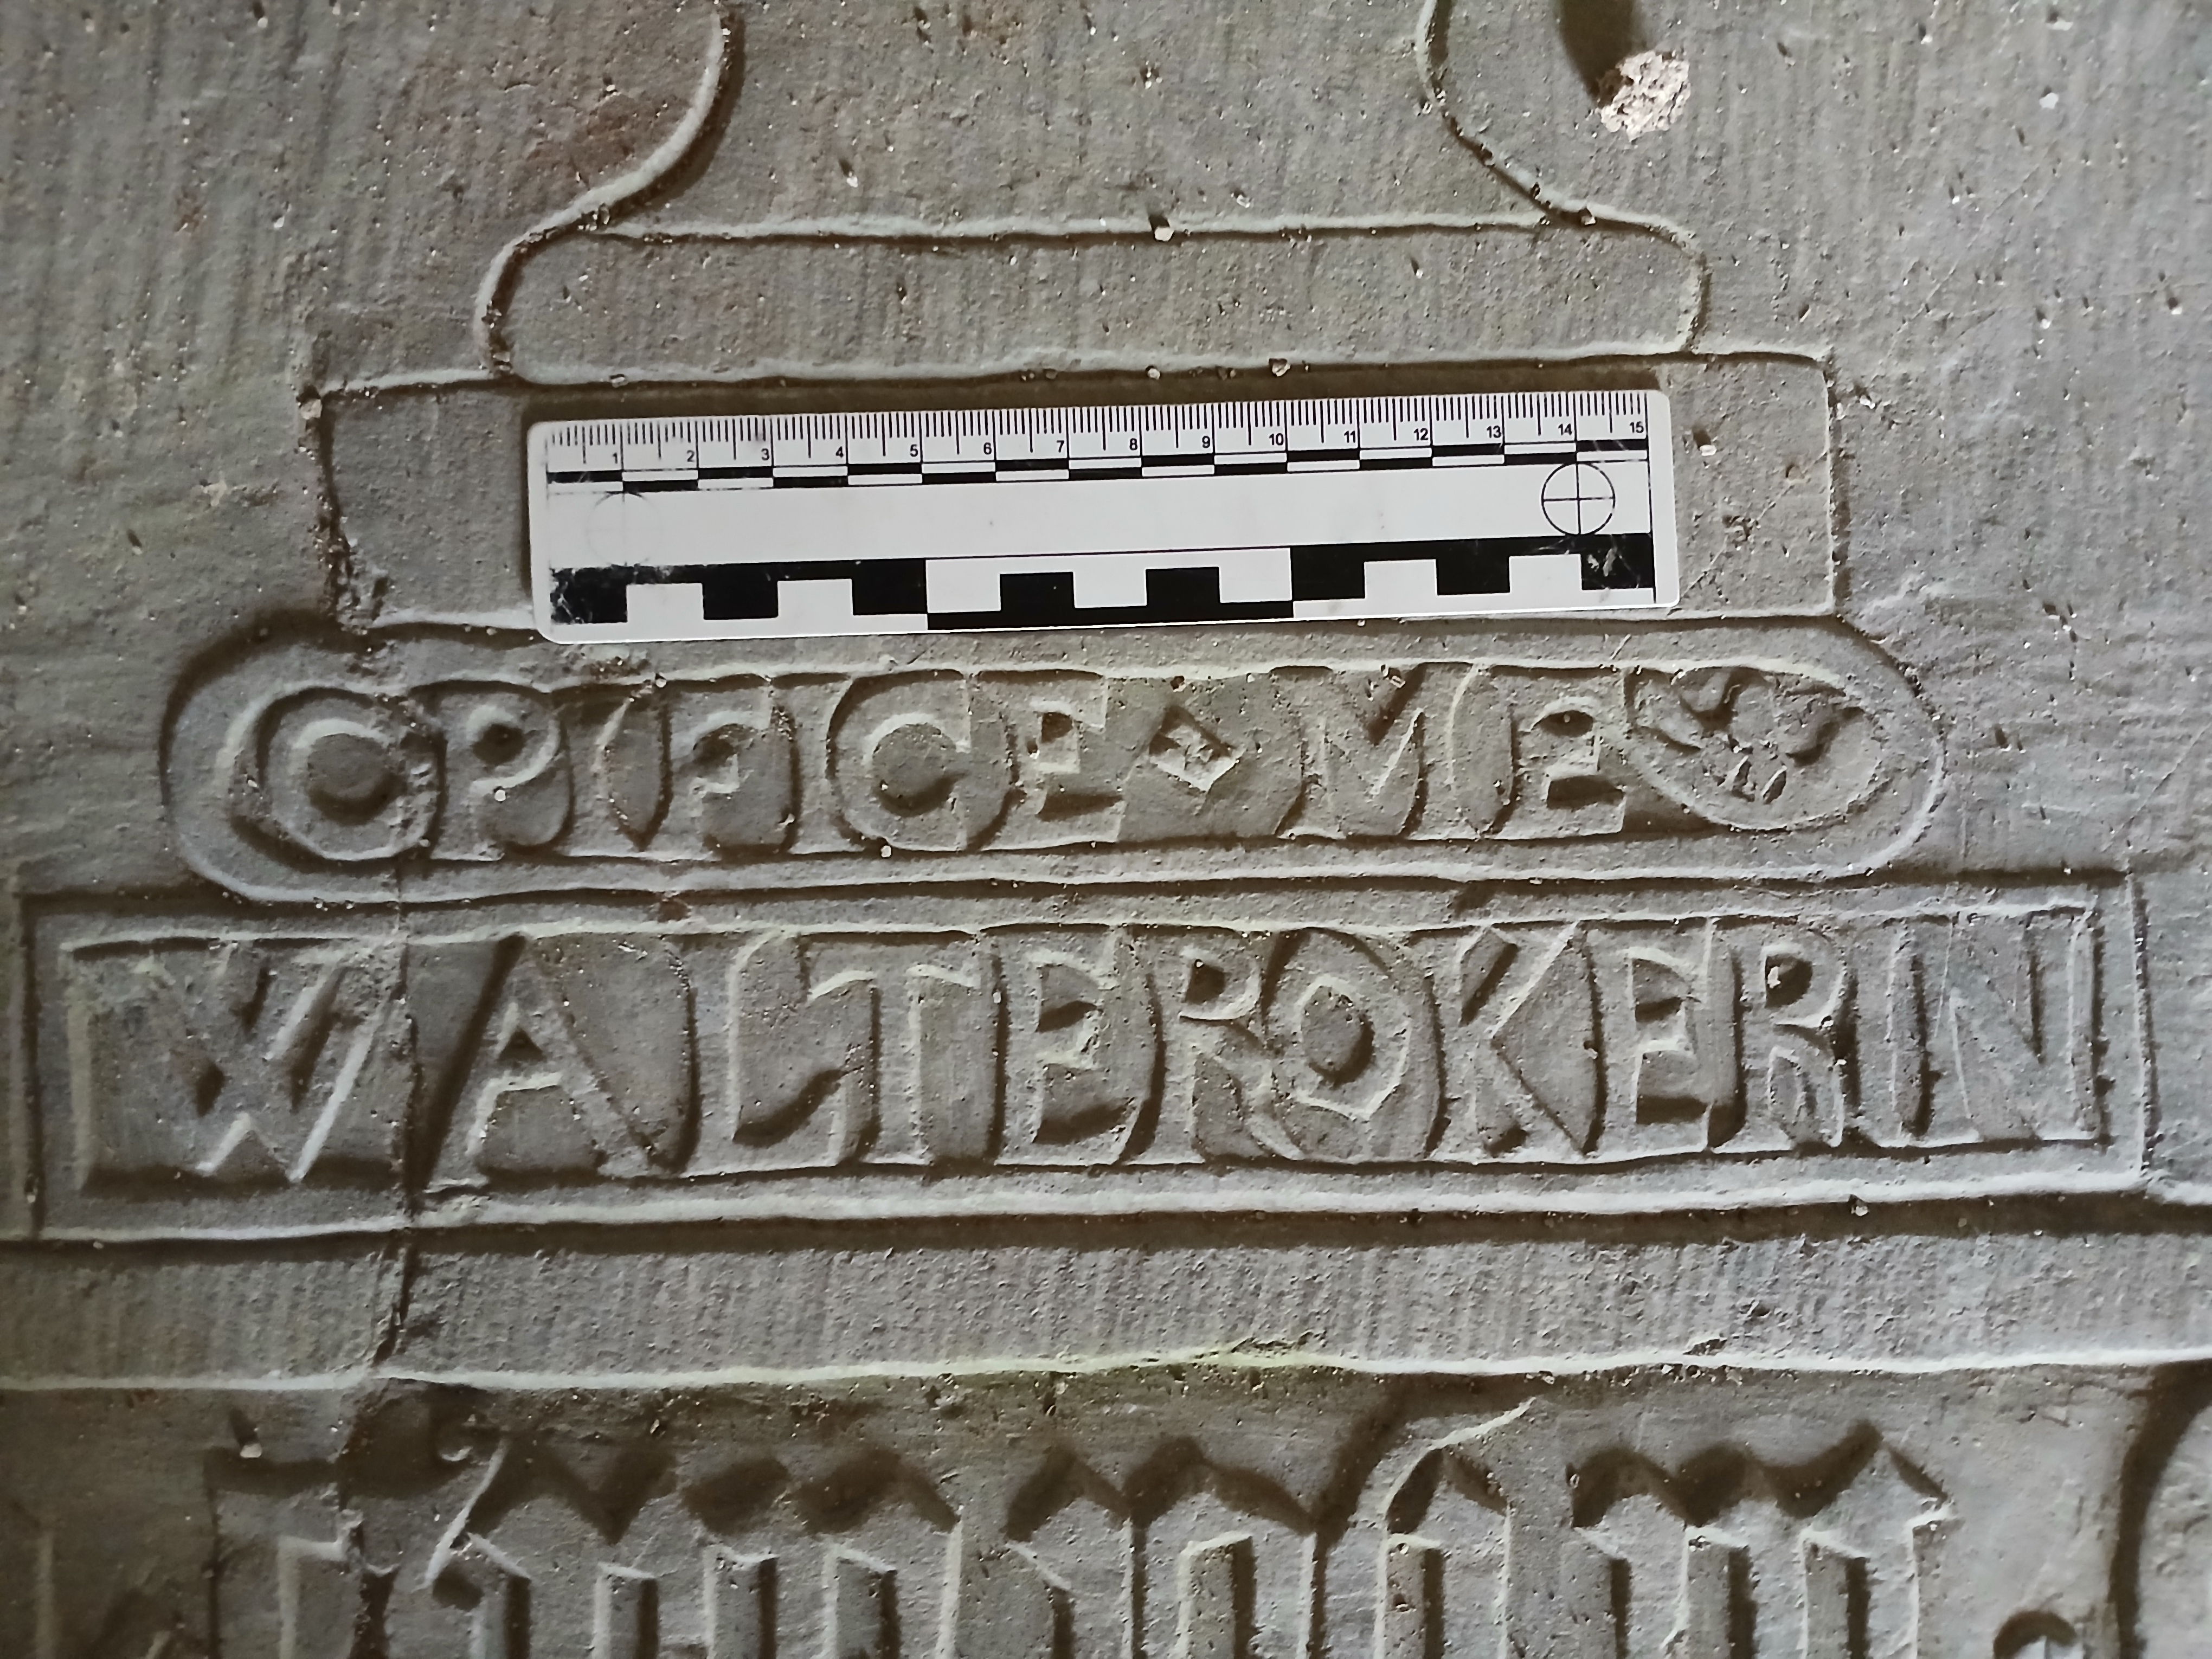
Signature of: walter kerin